Question: What is the suspected problem?
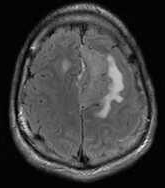
Answer: The findings suggest Large homogeneously enhancing lesion based in the dura of the falx, and pressing on the anterior cerebral hemisphere.  There is rightward mass effect on the falx as well as inferior displacement of the body of the corpus callosum with partial effacement of the third ventricle.  The mass looks extraaxial, but has intraaxial vasogengenic edema in frontal lobes surrounding the mass.. Axial FLAIR. The patient might have a history of 21 y.o. man with a new onset seizure and severe headaches..